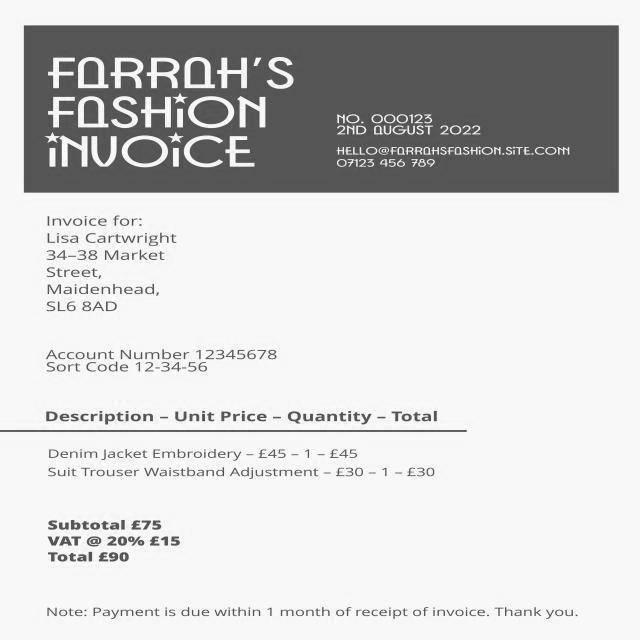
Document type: Invoice